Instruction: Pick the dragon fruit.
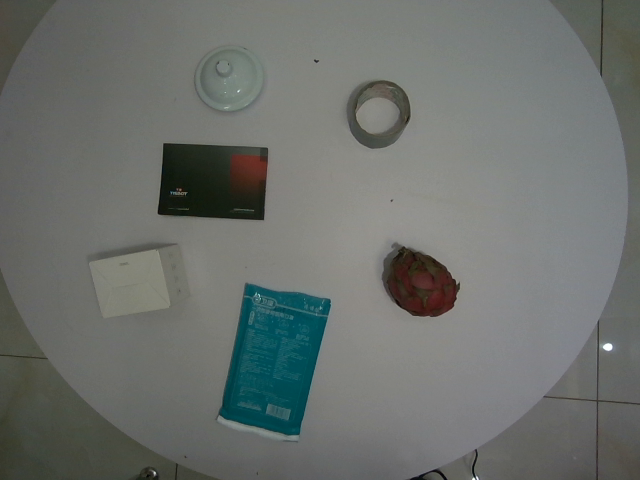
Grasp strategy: vertical